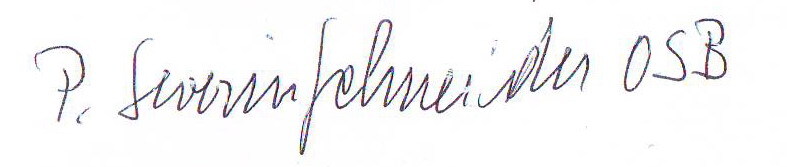
Signature of: severin schneider